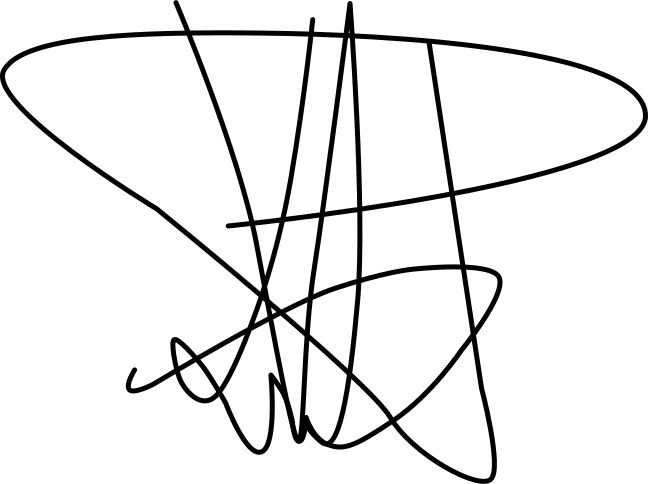
Signature of: petra kvitová